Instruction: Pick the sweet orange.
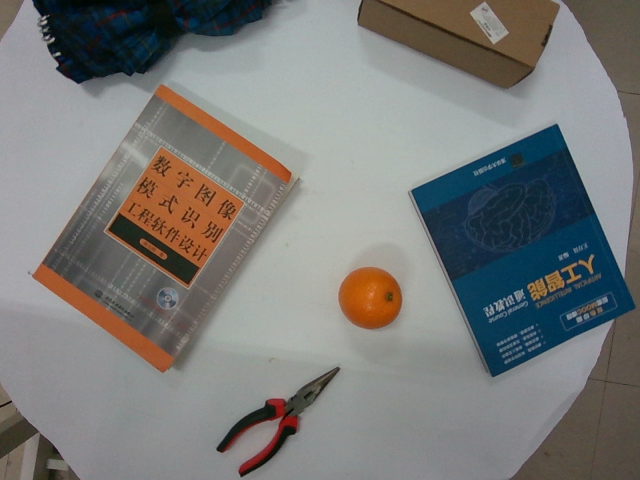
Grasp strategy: vertical